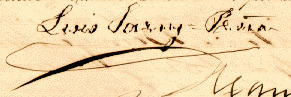
Signature of: luis sáenz peña